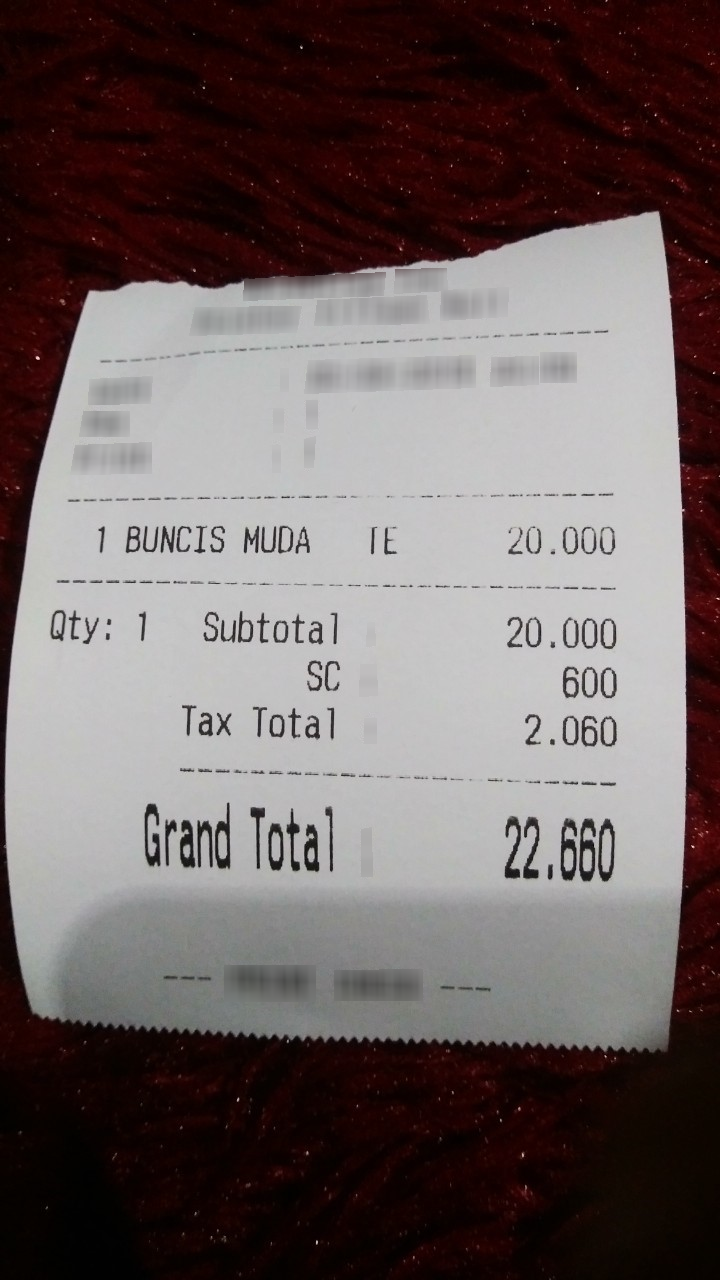
Extraction:
receipt: line_items: name: BUNCIS MUDA TE
price: 20.000
qty: 1
subtotal: 20.000
tax: 2.060
service: 600
total: 22.660